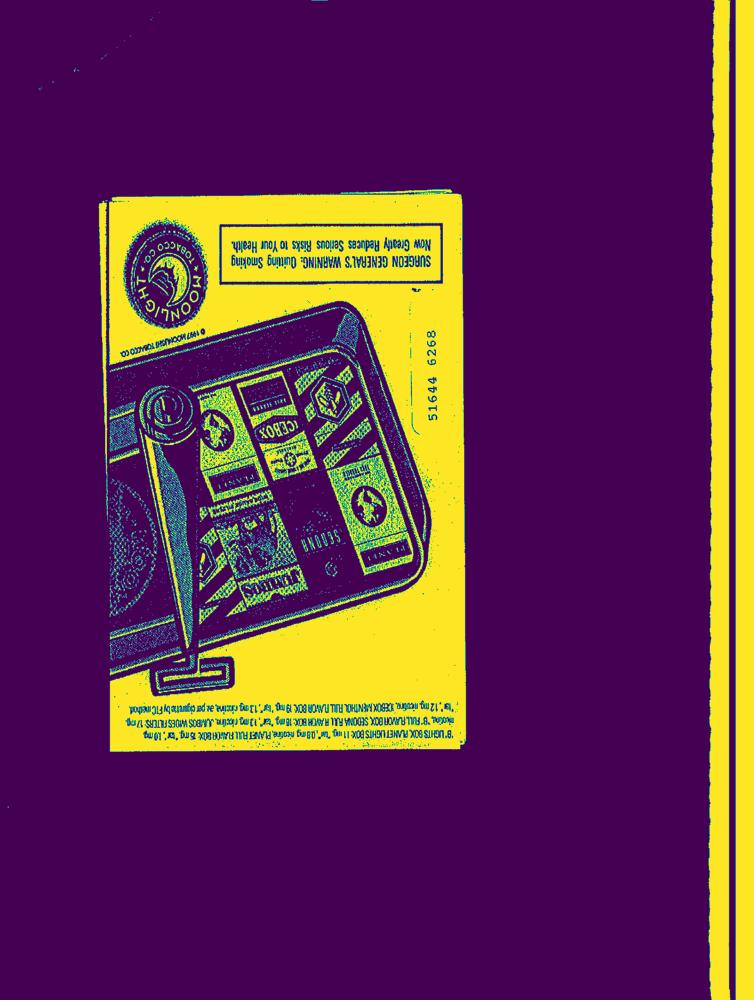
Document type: AD